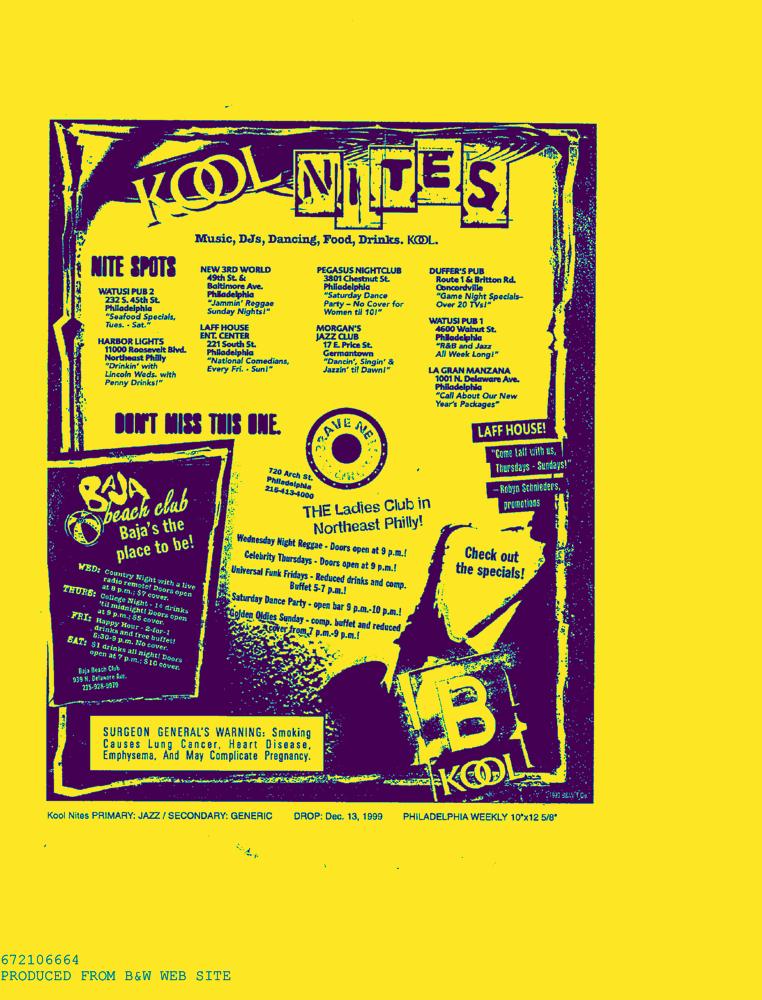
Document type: AD